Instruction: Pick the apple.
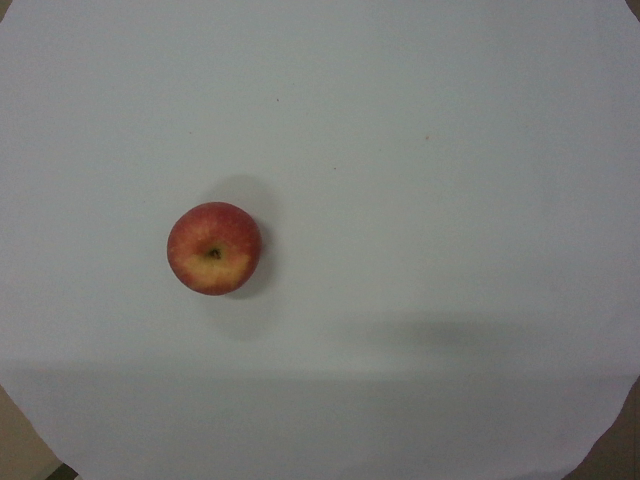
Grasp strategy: vertical